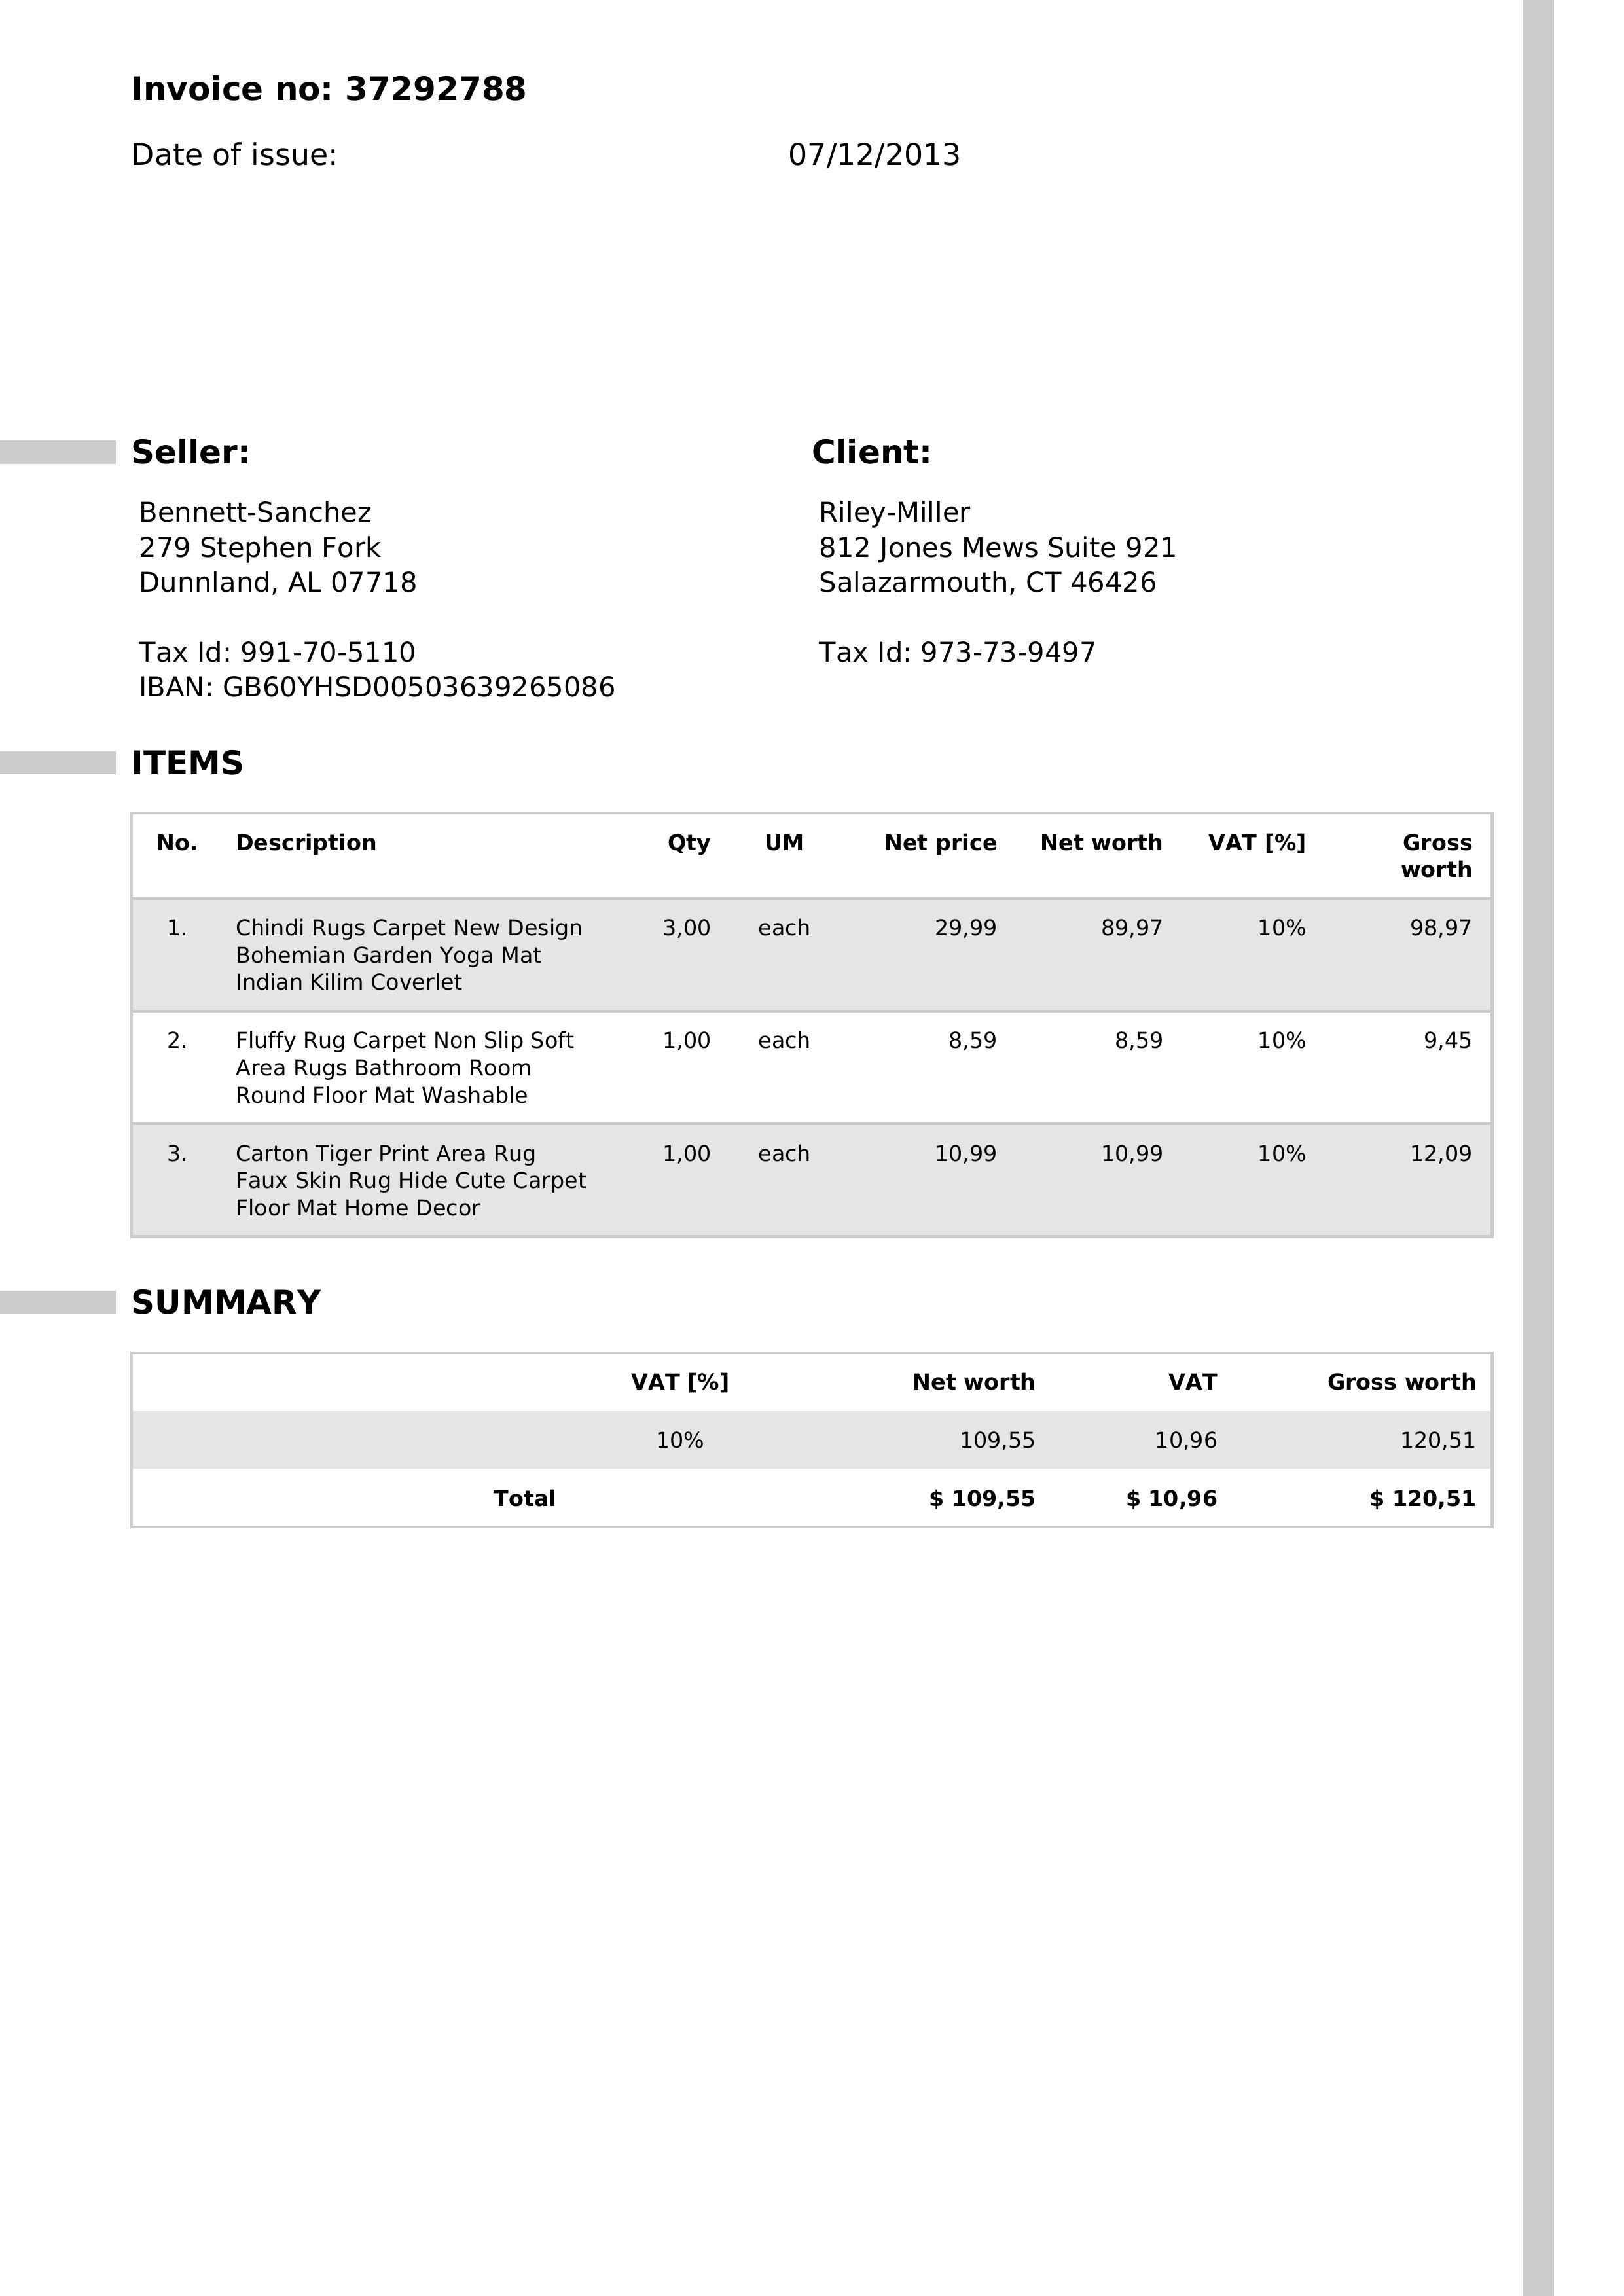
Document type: Invoice